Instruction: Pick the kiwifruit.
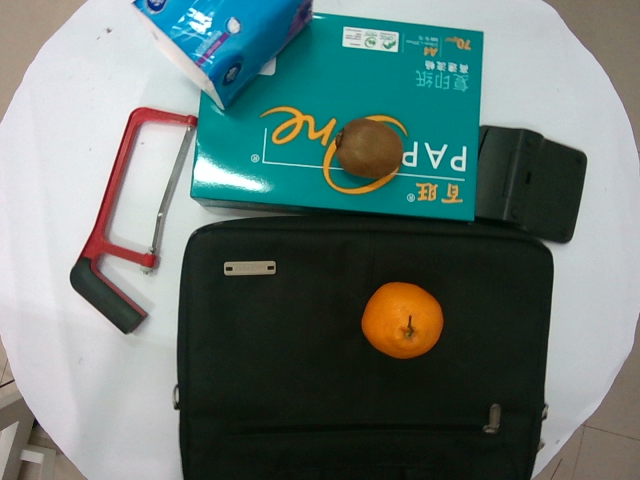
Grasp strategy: vertical